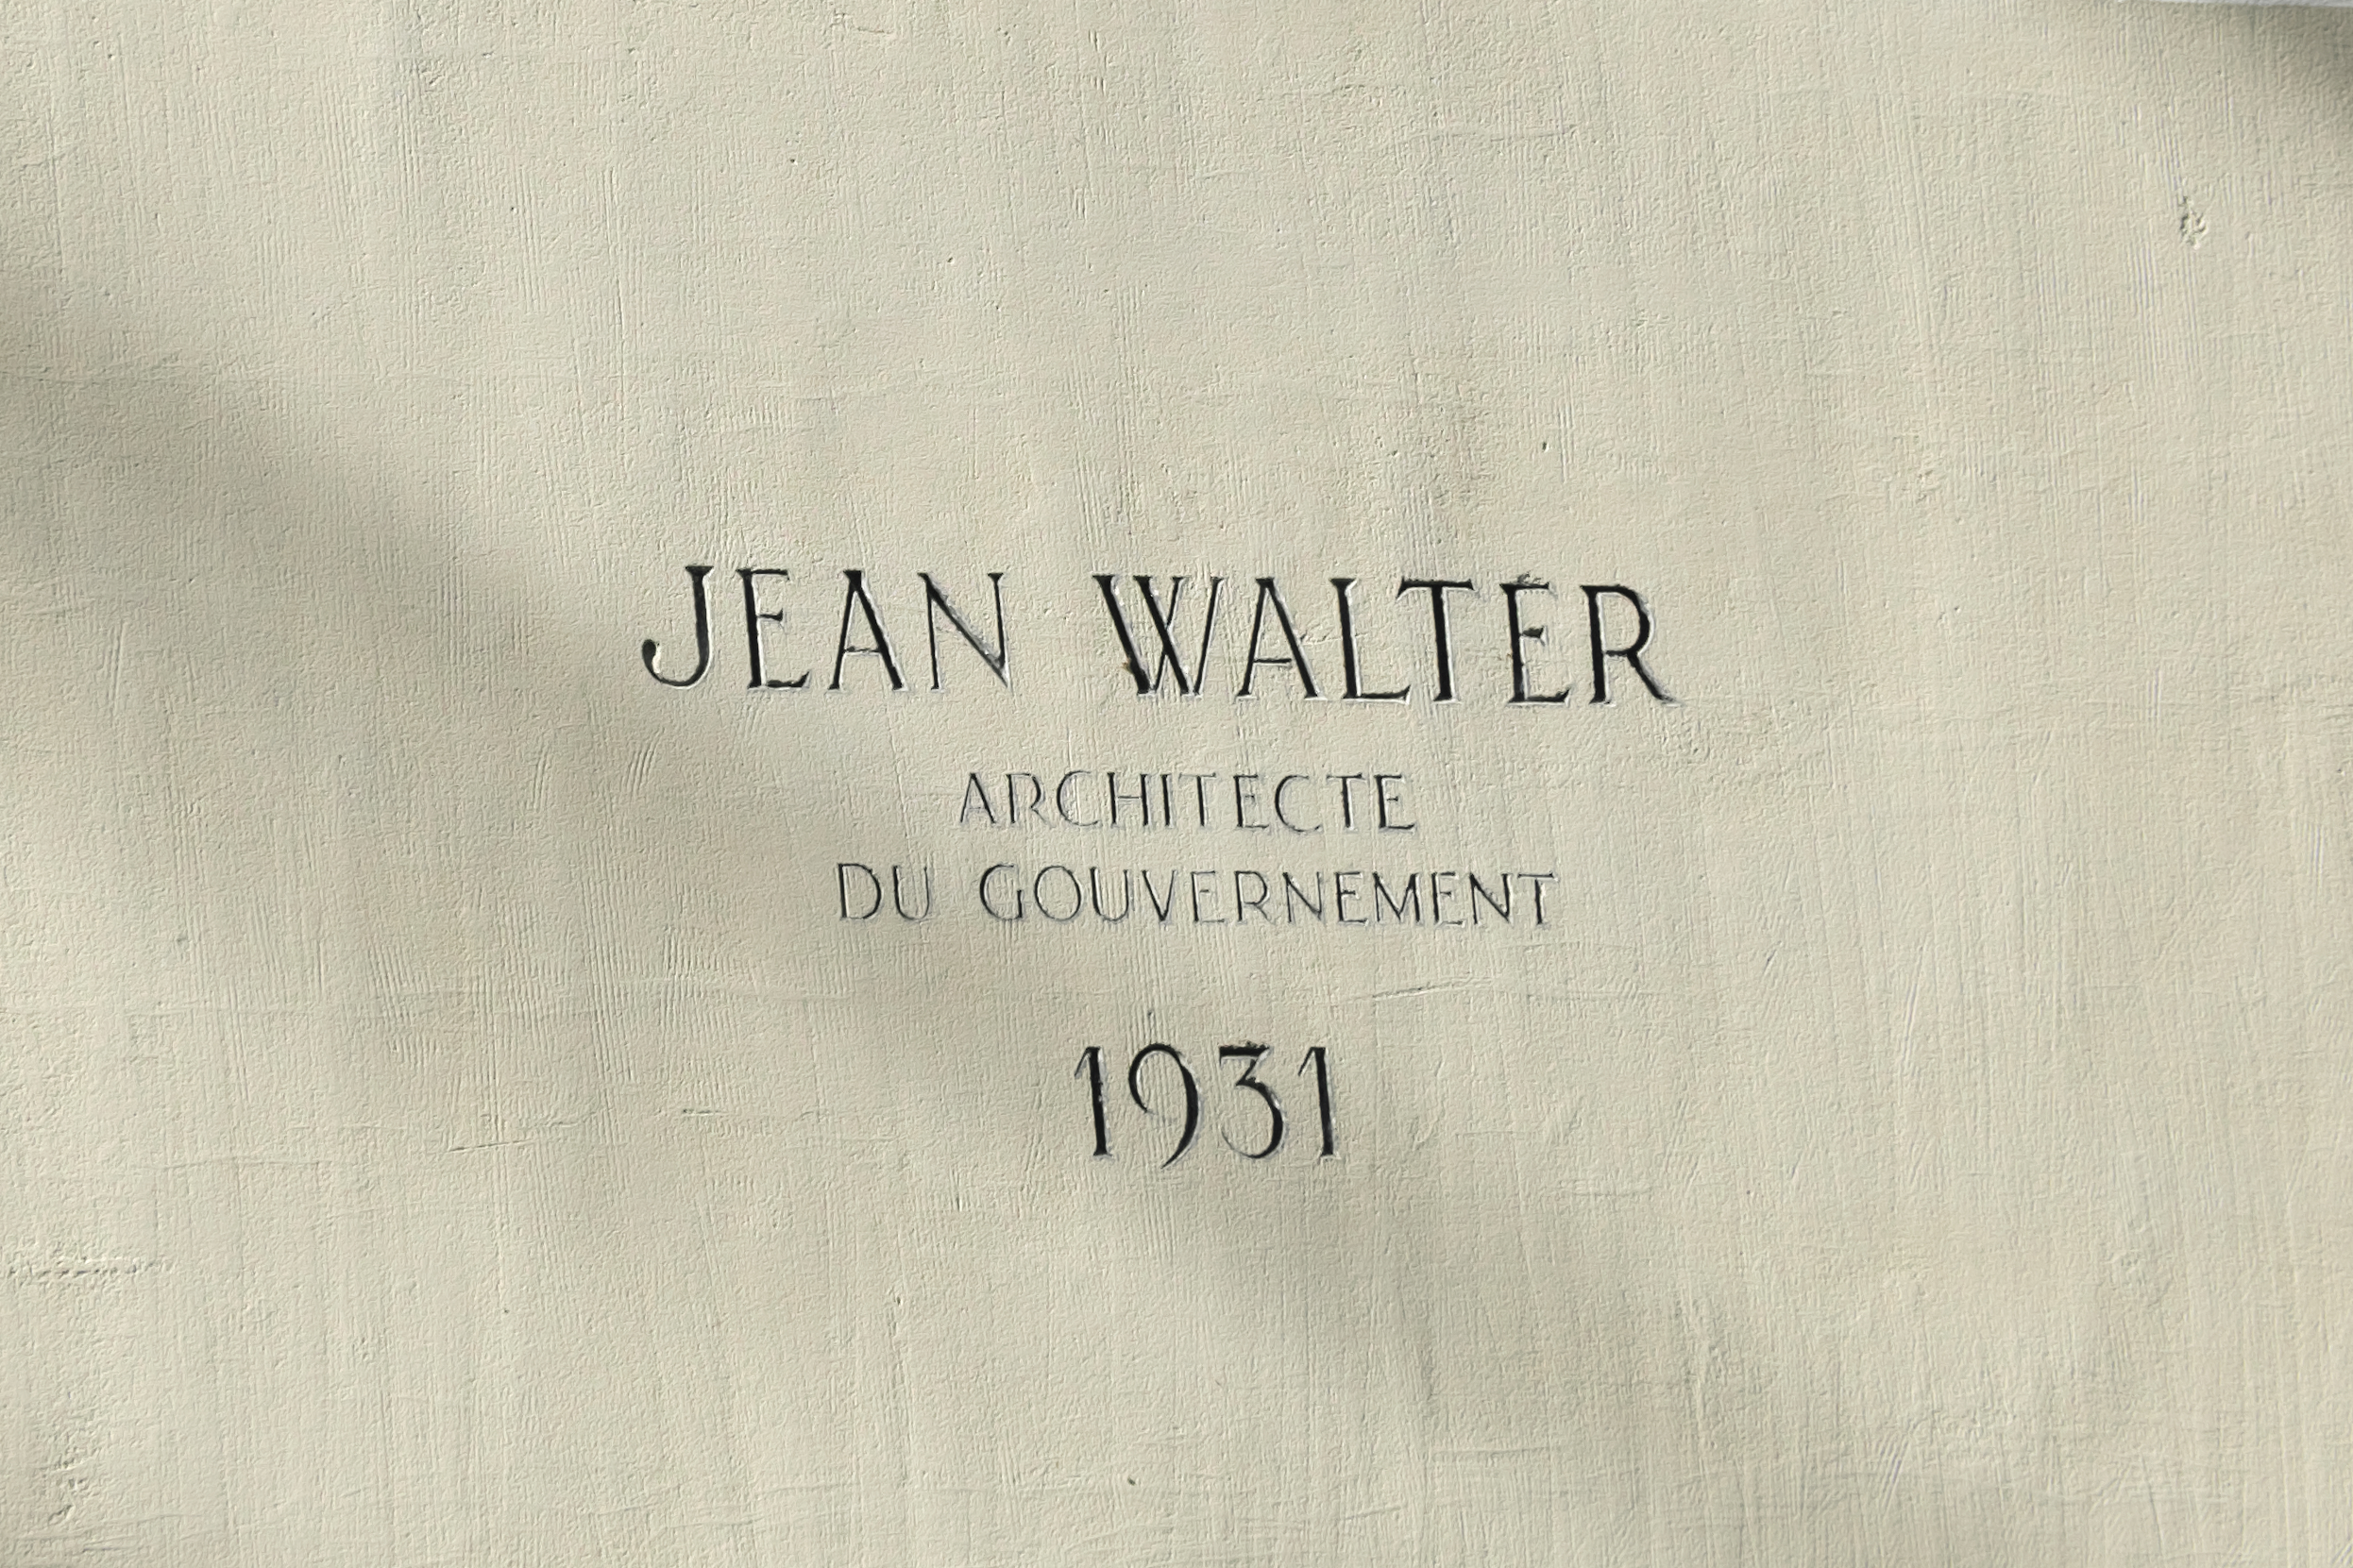
Signature of: jean walter